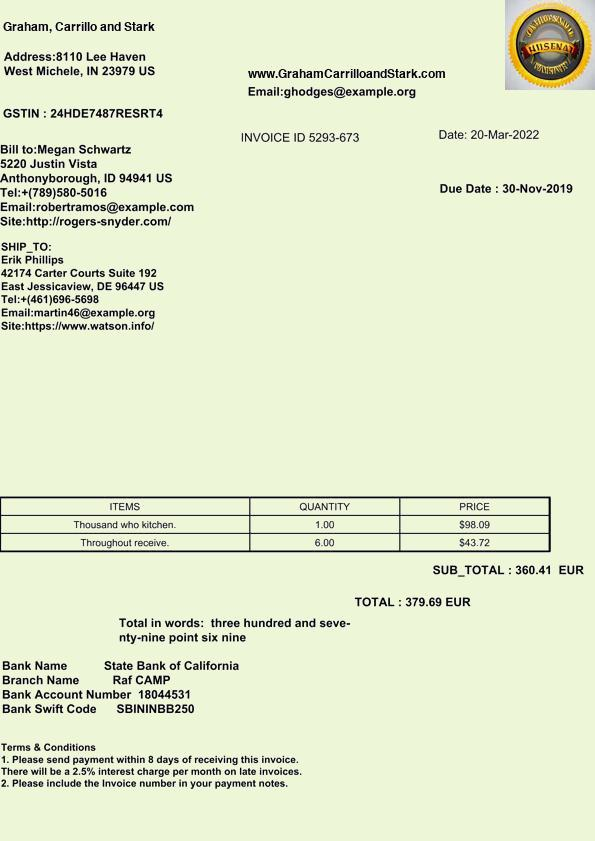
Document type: Invoice